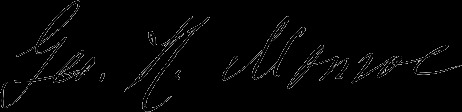
Signature of: george harris monroe